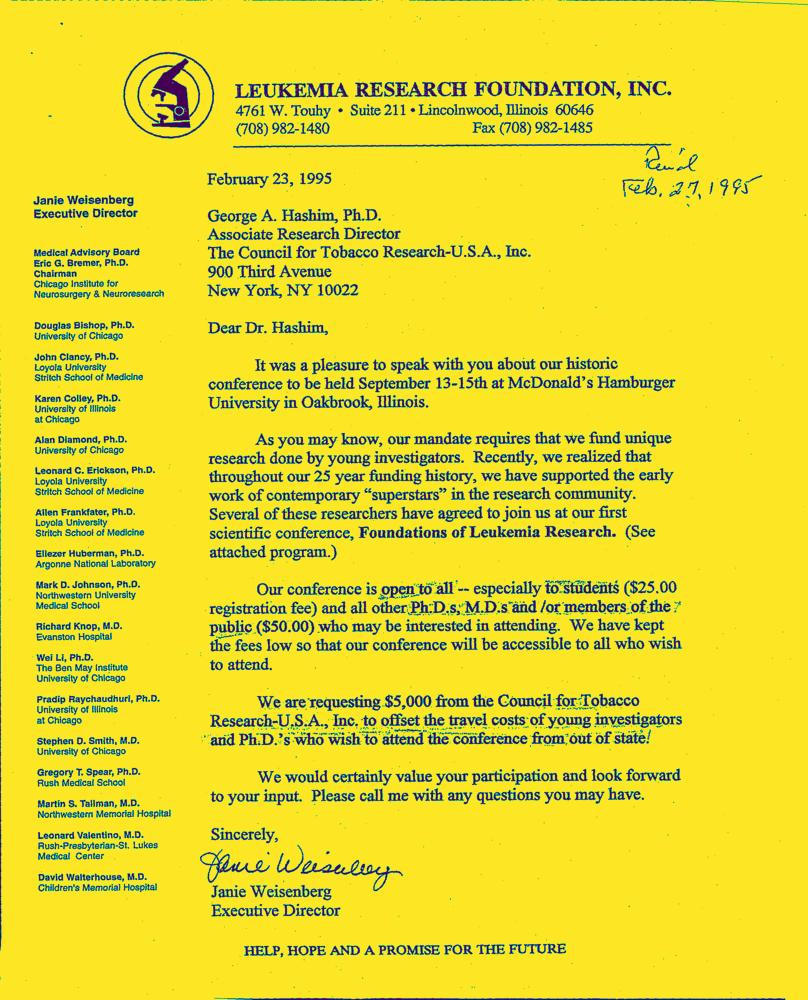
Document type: Letter-Doc